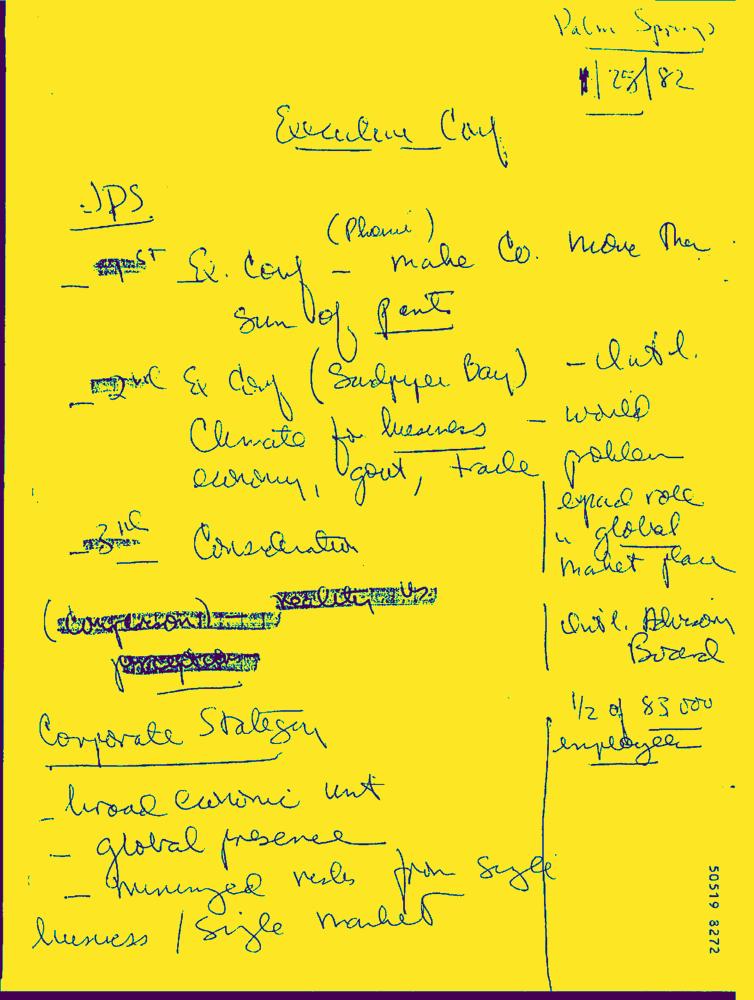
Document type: Hand-Written